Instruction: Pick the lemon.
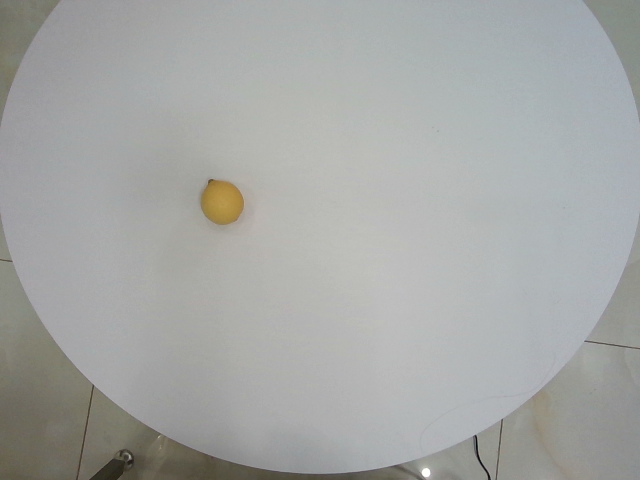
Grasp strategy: vertical